Question: How is the property described in the document?
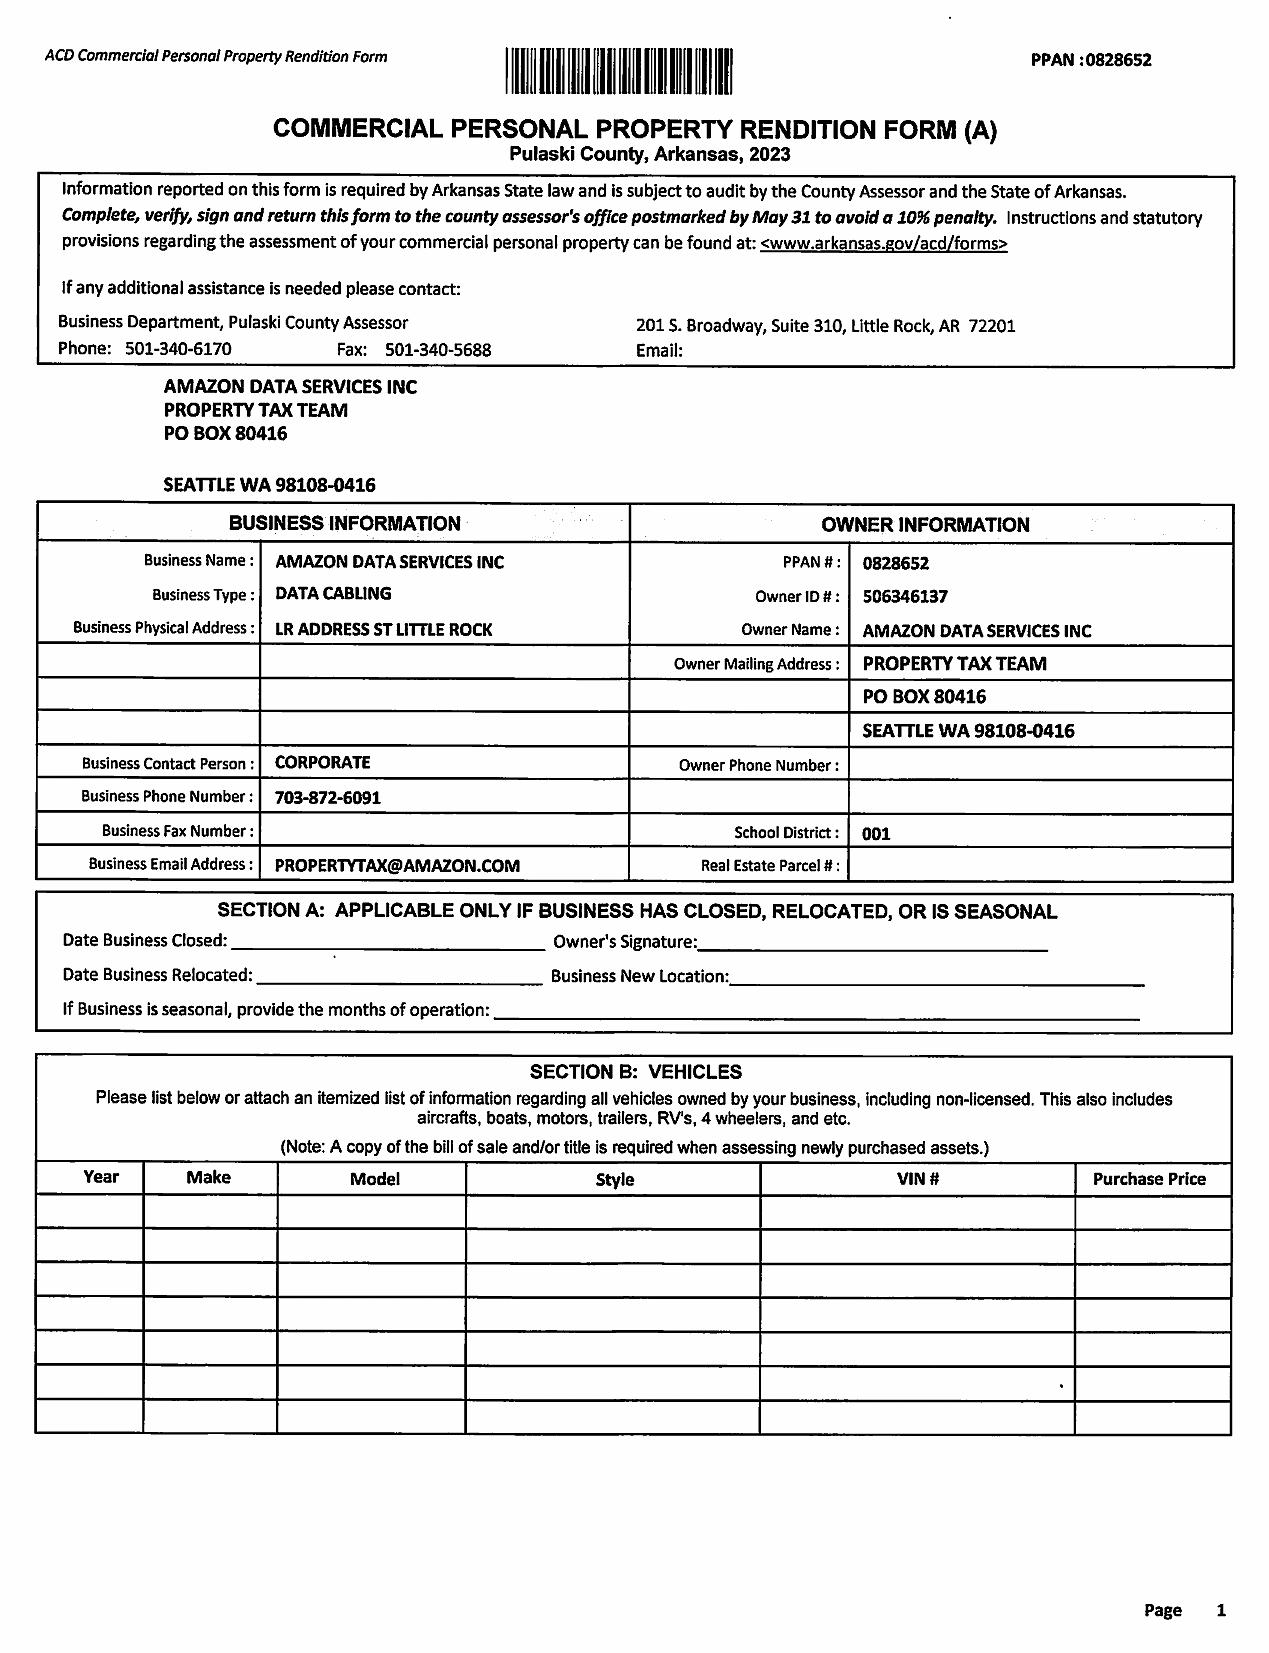
Answer: "DATA CABLING"